Question: What is the name of the tenant mentioned in the document?
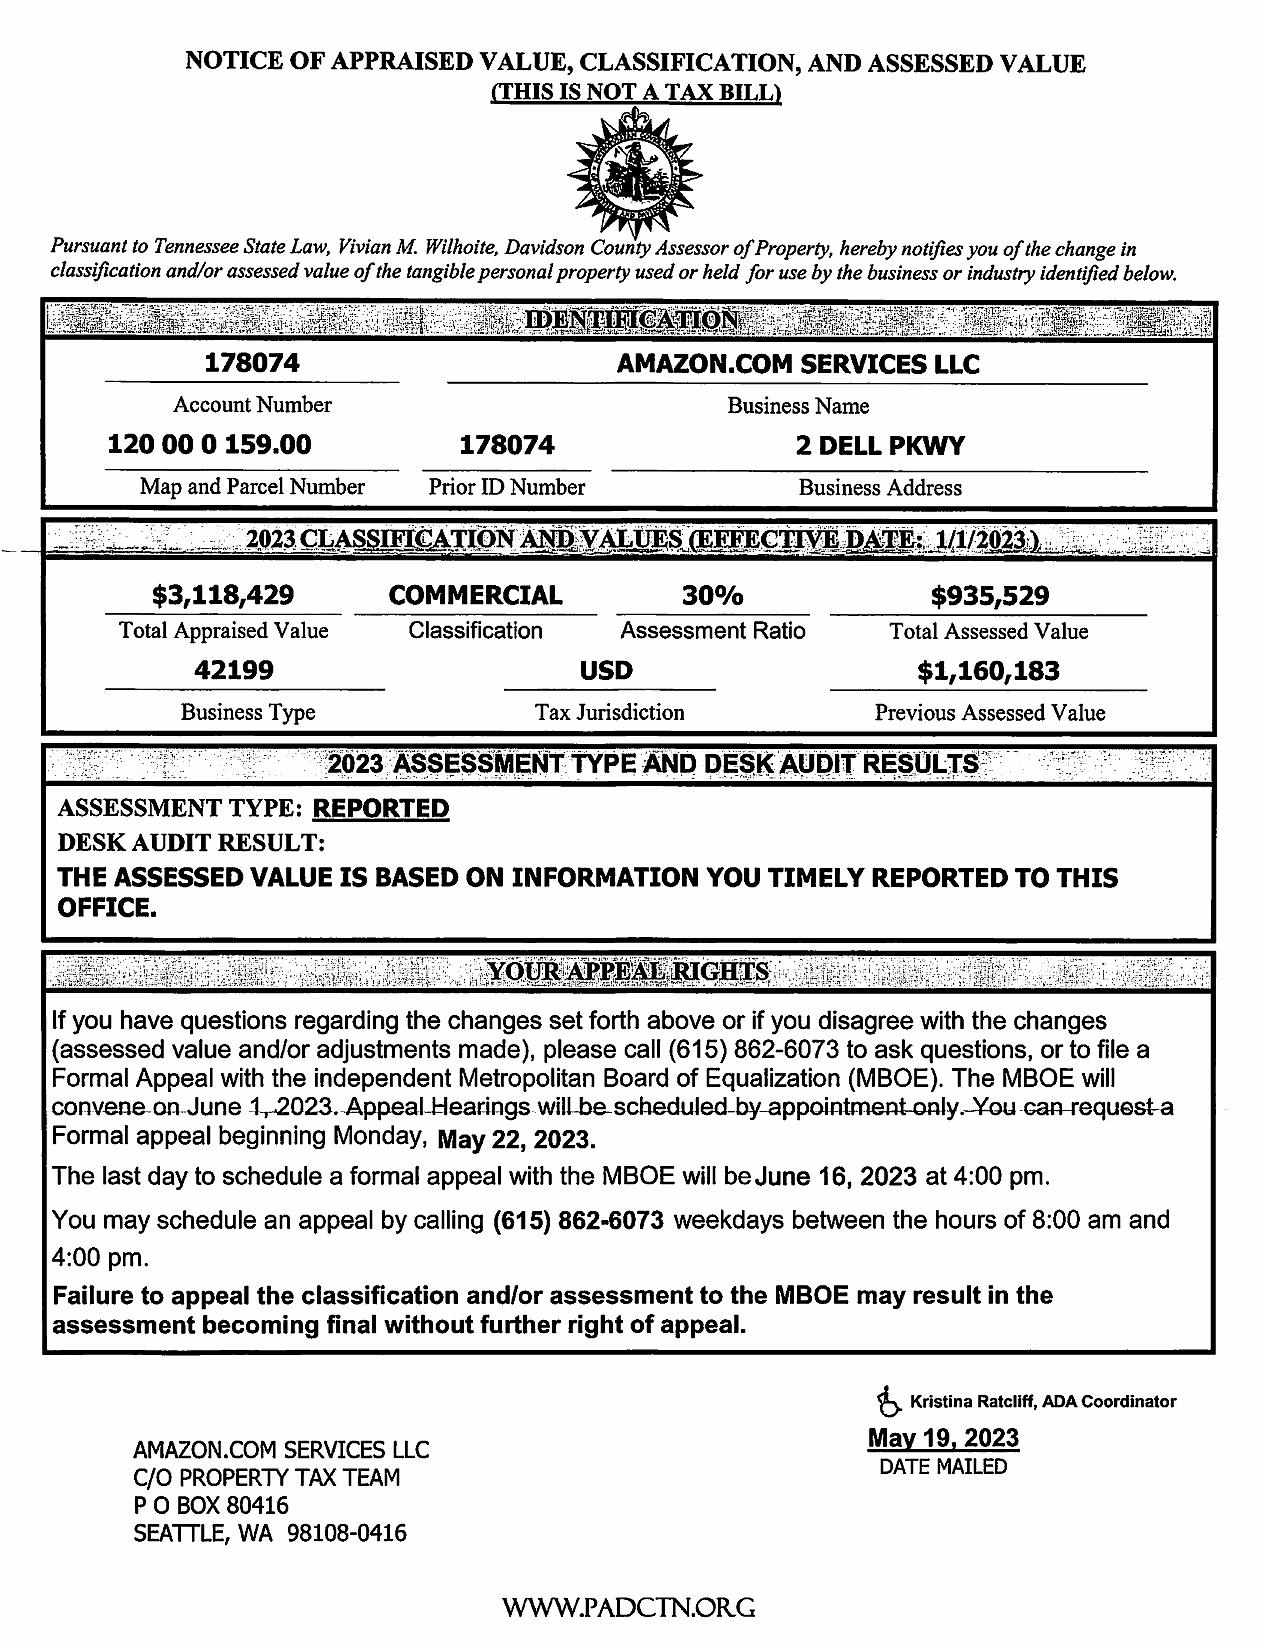
Answer: "AMAZON.COM SERVICES LLC"